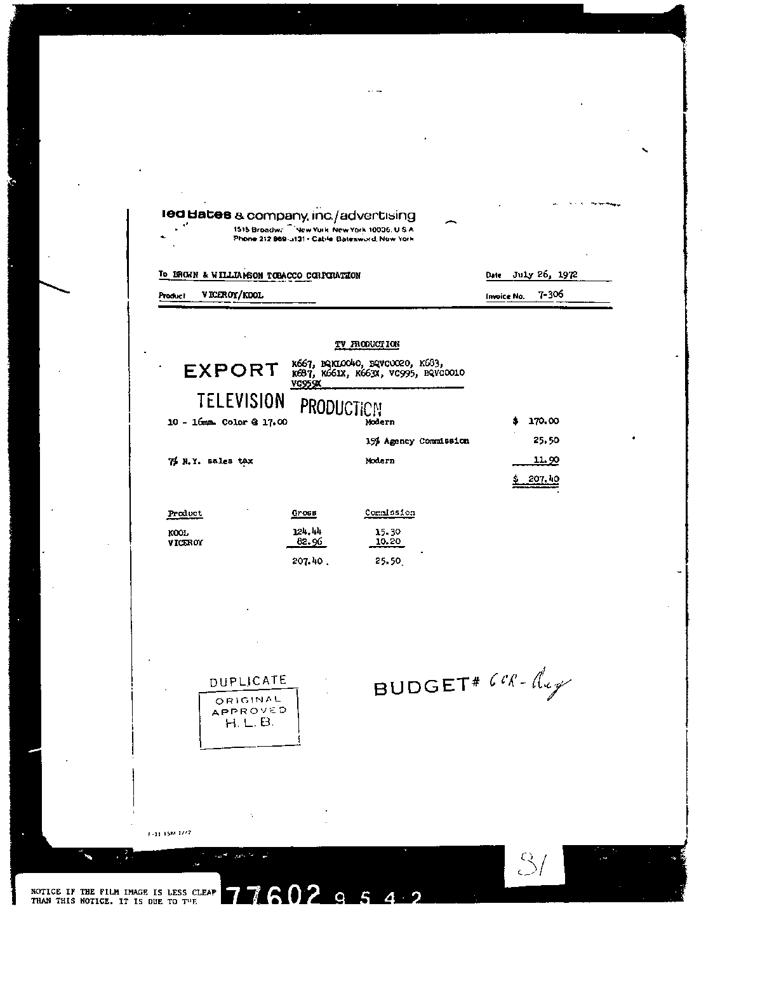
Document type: Invoice